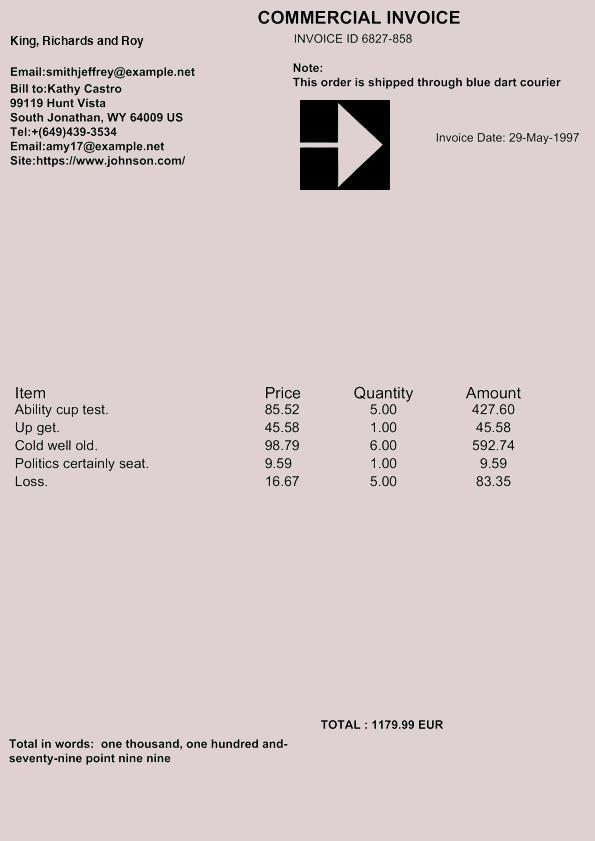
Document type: Invoice